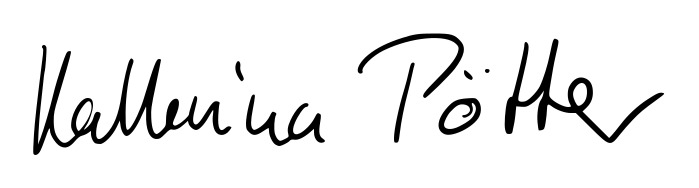
Signature of: katharina pötter